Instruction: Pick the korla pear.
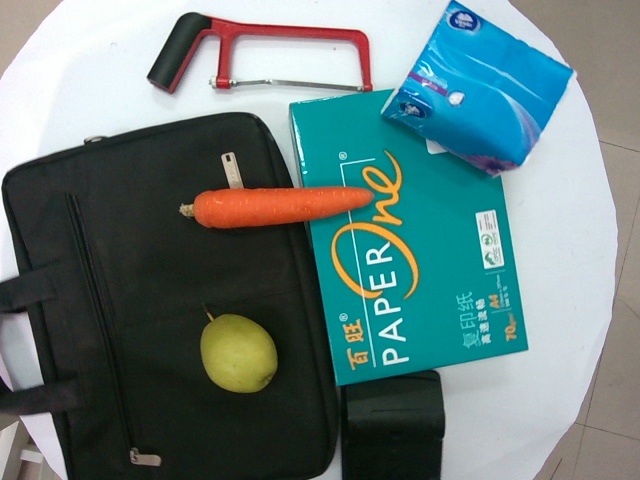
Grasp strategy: vertical